Question: What was observed in the imaging?
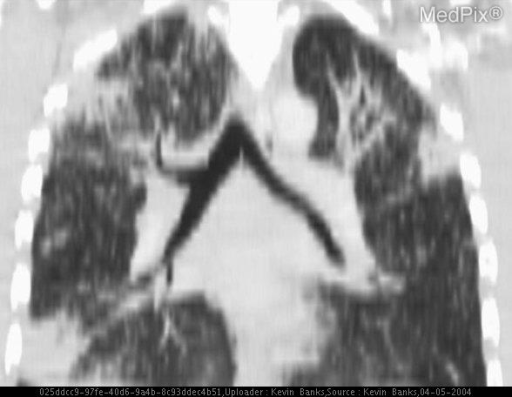
Answer: The imaging shows CXR and CT demonstrate nodular interstitial lung disease with multiple superimposed pulmonary masses/nodules. Significant mediastinal and hilar lymphadenopathy are seen. Numerous splenic and renal nodules are also present. Coronal reformatted CT demonstrates nodular interstitial lung disease with concurrent pulmonary masses and lymphadenopathy..